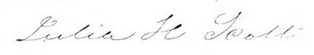
Signature of: julia h scott